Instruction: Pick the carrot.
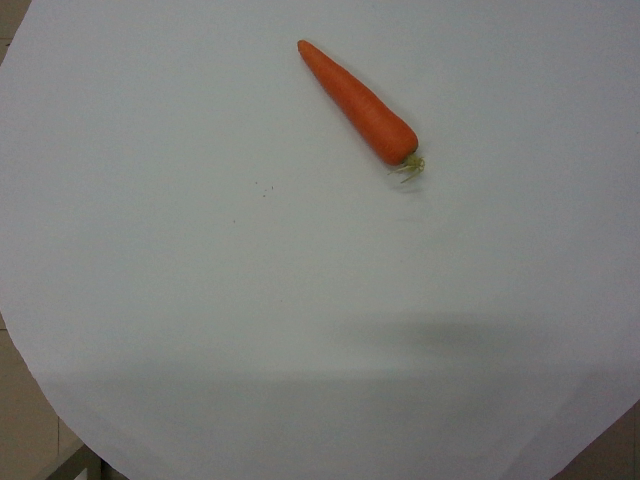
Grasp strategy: vertical